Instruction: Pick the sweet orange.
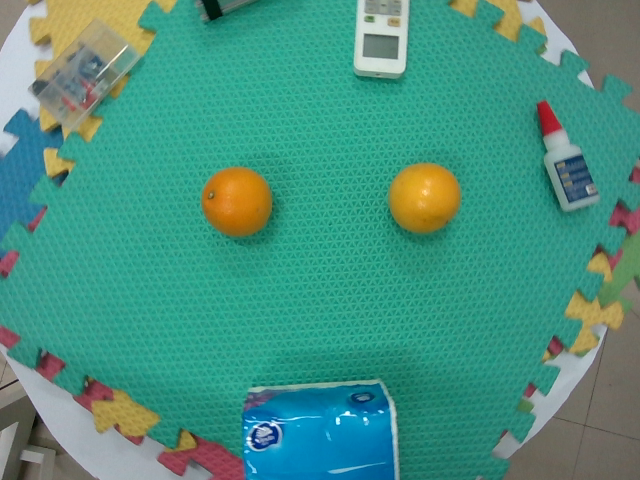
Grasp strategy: vertical